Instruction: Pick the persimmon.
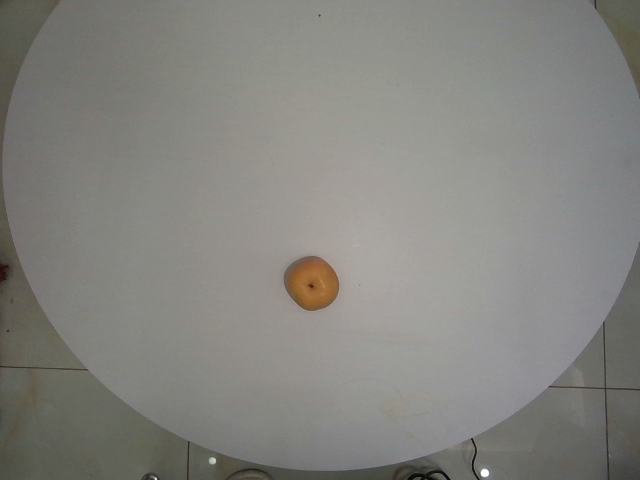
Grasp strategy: vertical